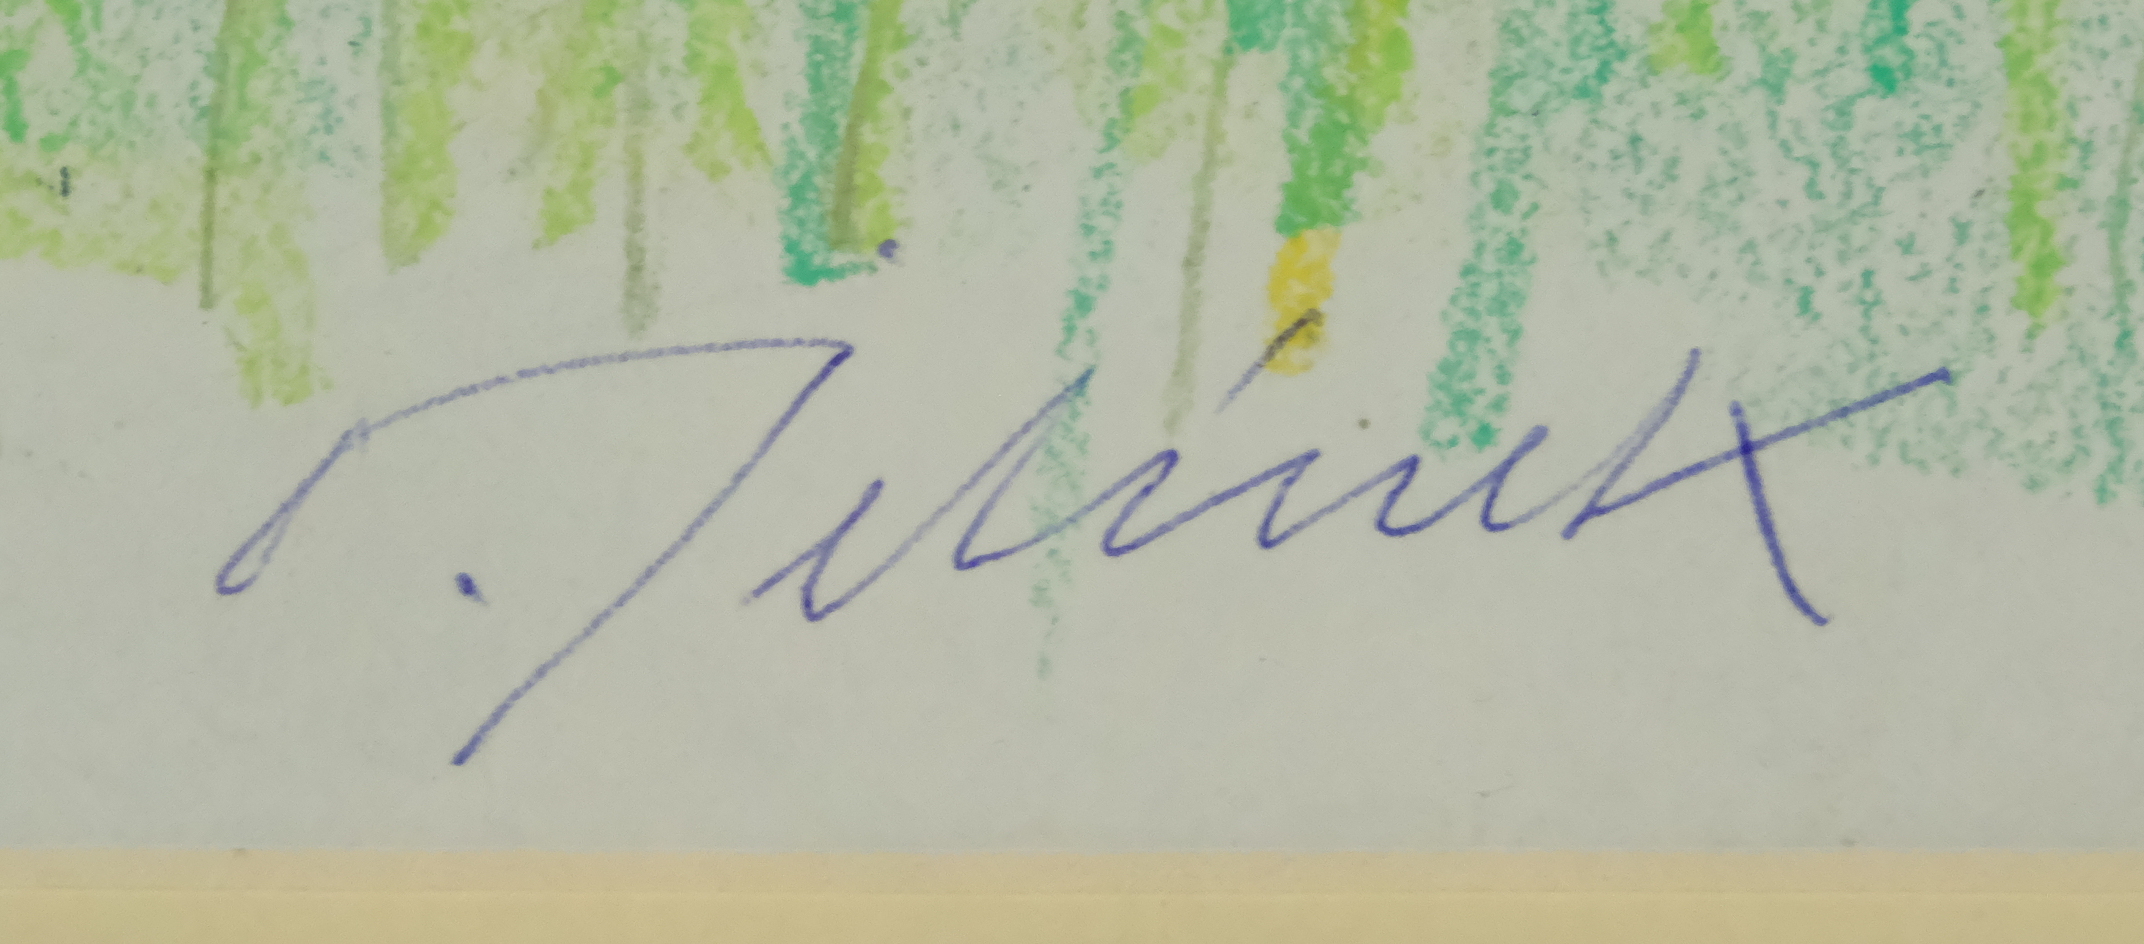
Signature of: oldřich jelínek